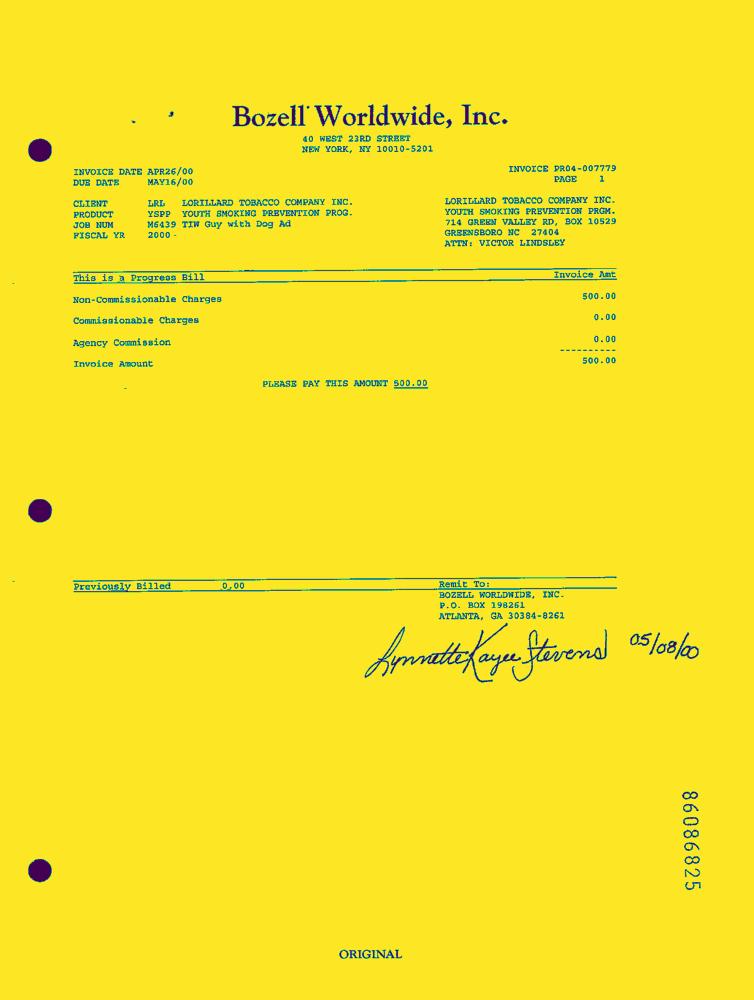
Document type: Invoice-Doc